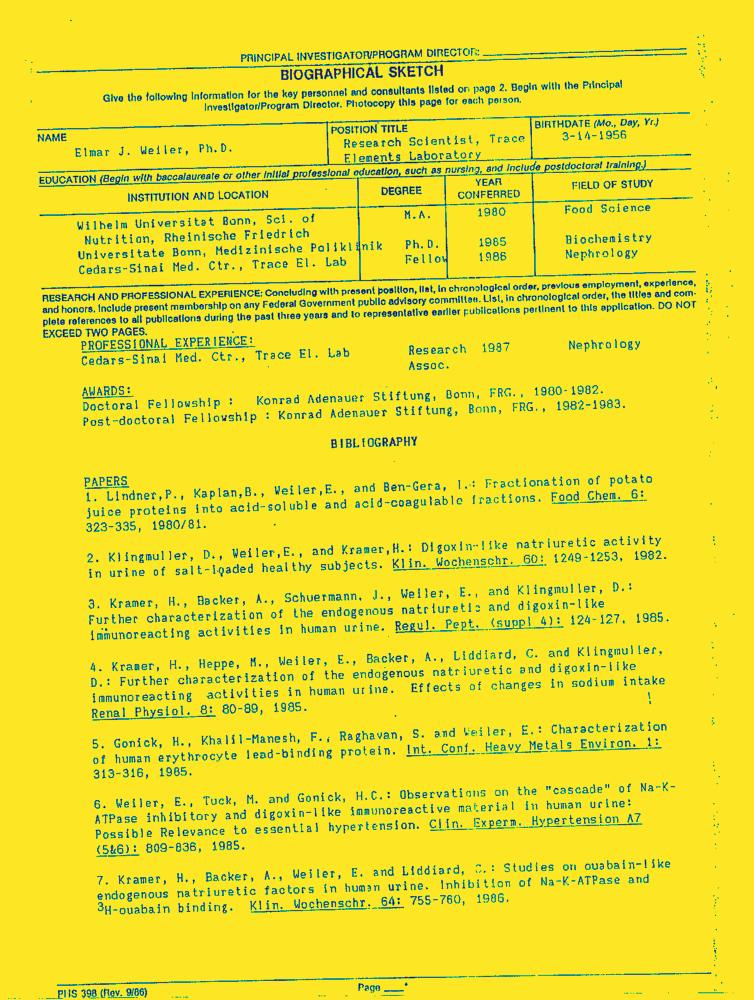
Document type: Resume-Doc